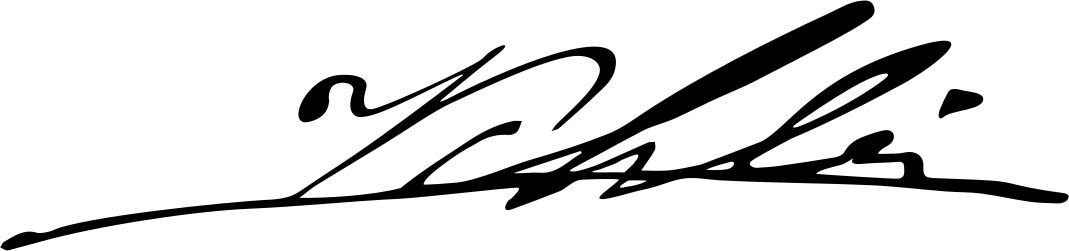
Signature of: vehbi dibra